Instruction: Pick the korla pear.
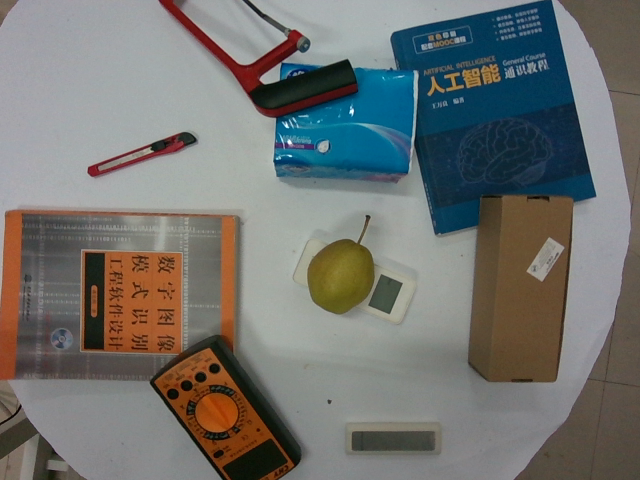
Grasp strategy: vertical